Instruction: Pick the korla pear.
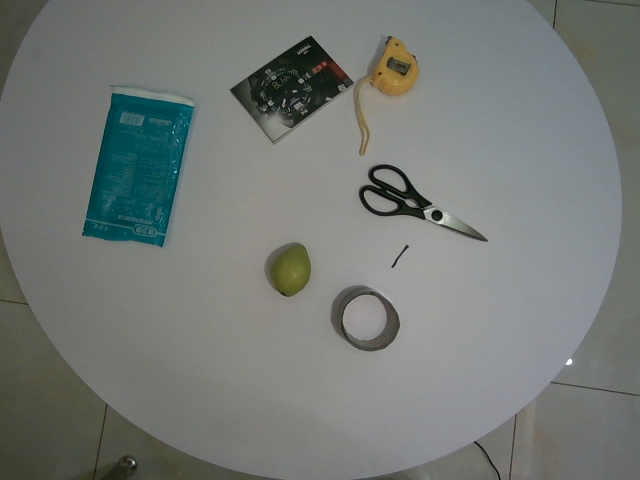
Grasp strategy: vertical